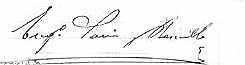
Signature of: eugenio sainz romillo